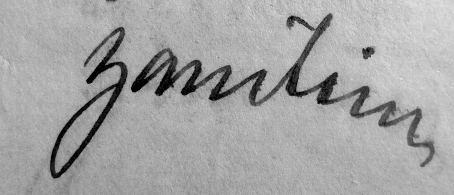
Signature of: františek barvitius